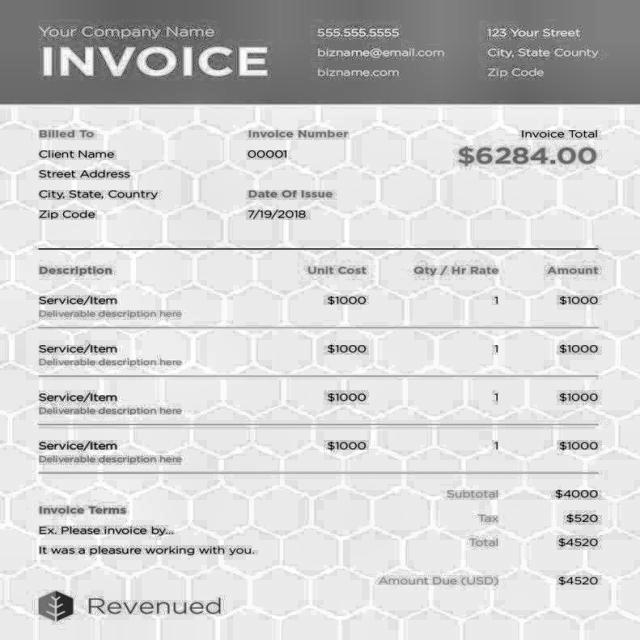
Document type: Invoice